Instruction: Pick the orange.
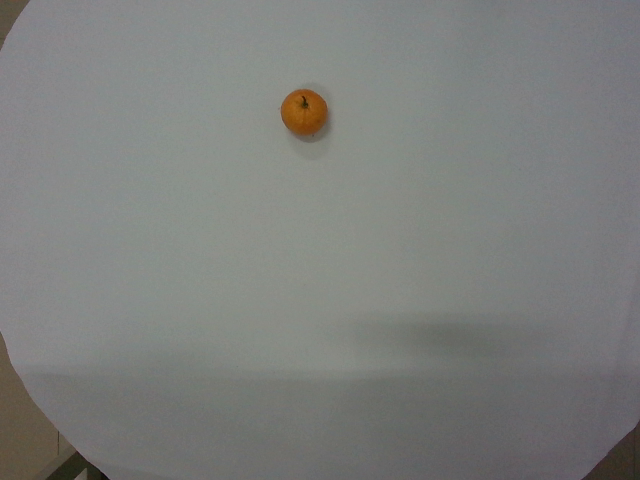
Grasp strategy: vertical